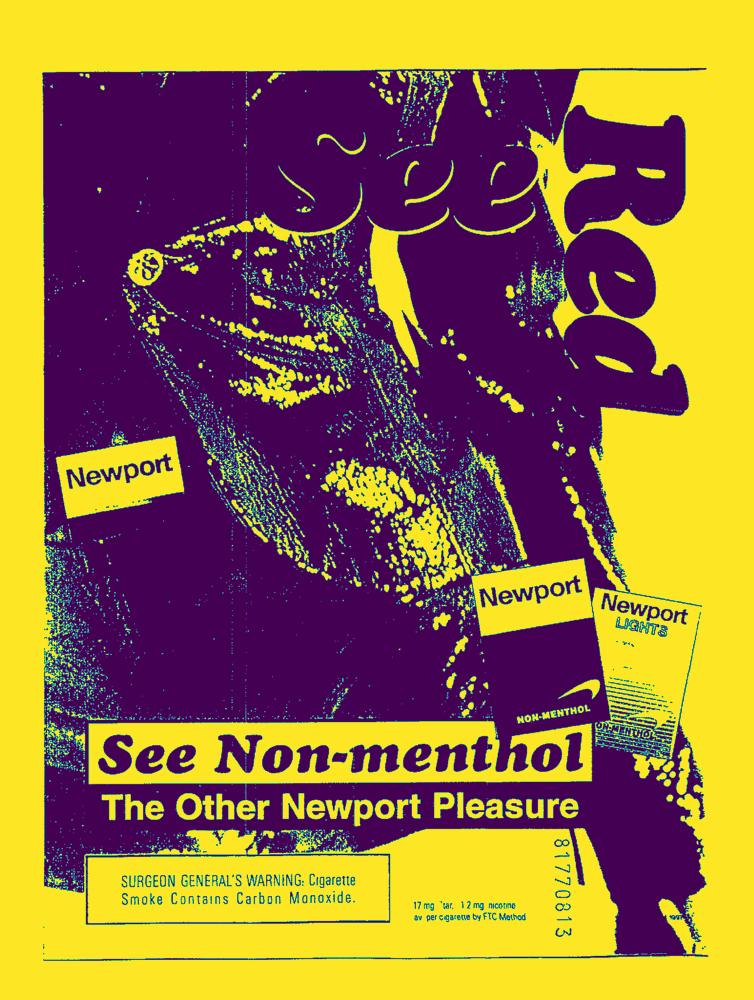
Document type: AD